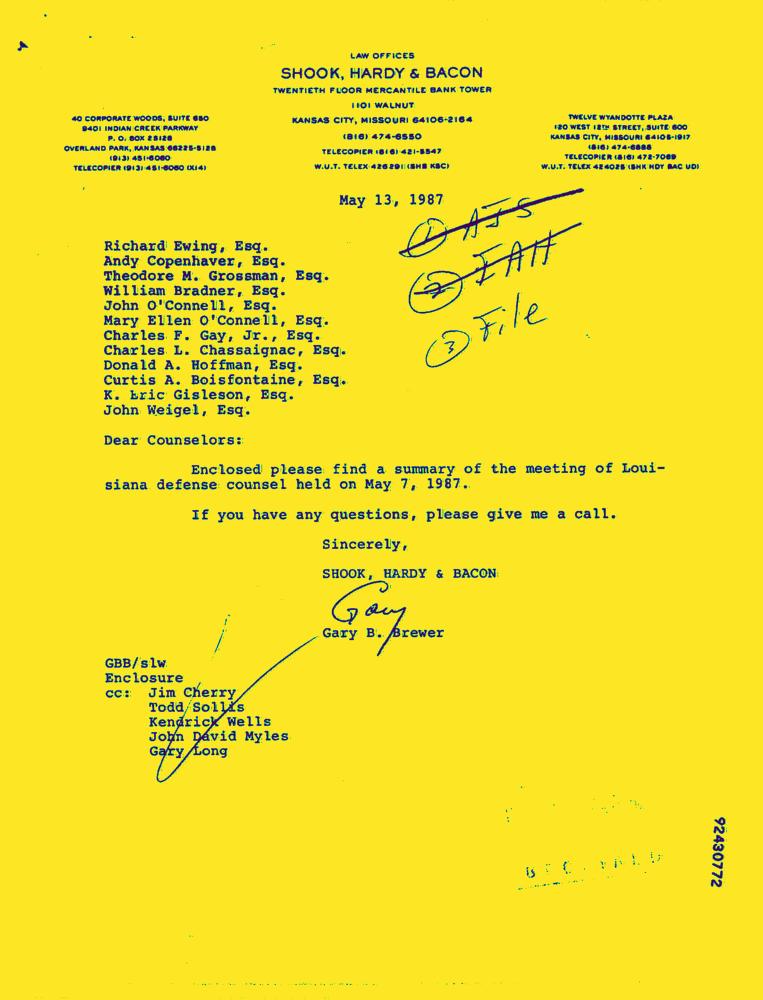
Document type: Letter-Doc